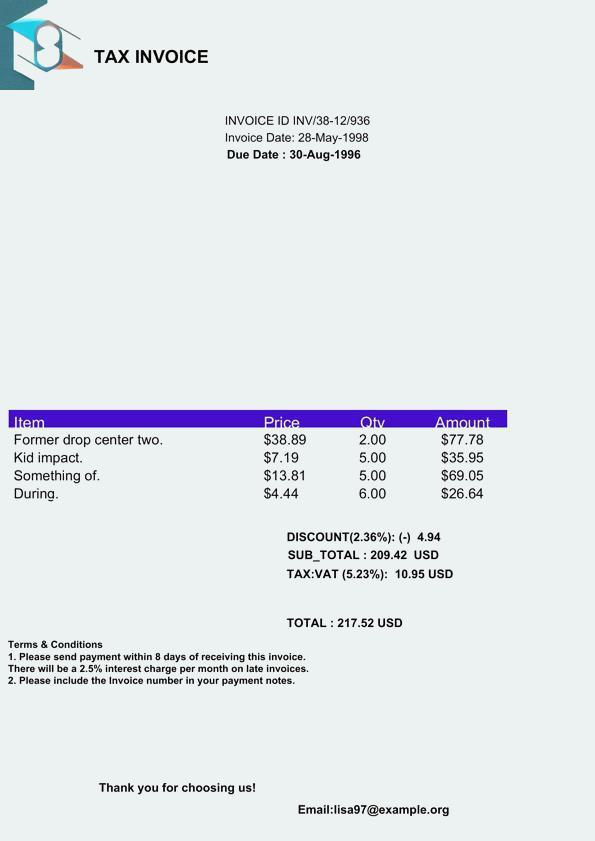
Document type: Invoice